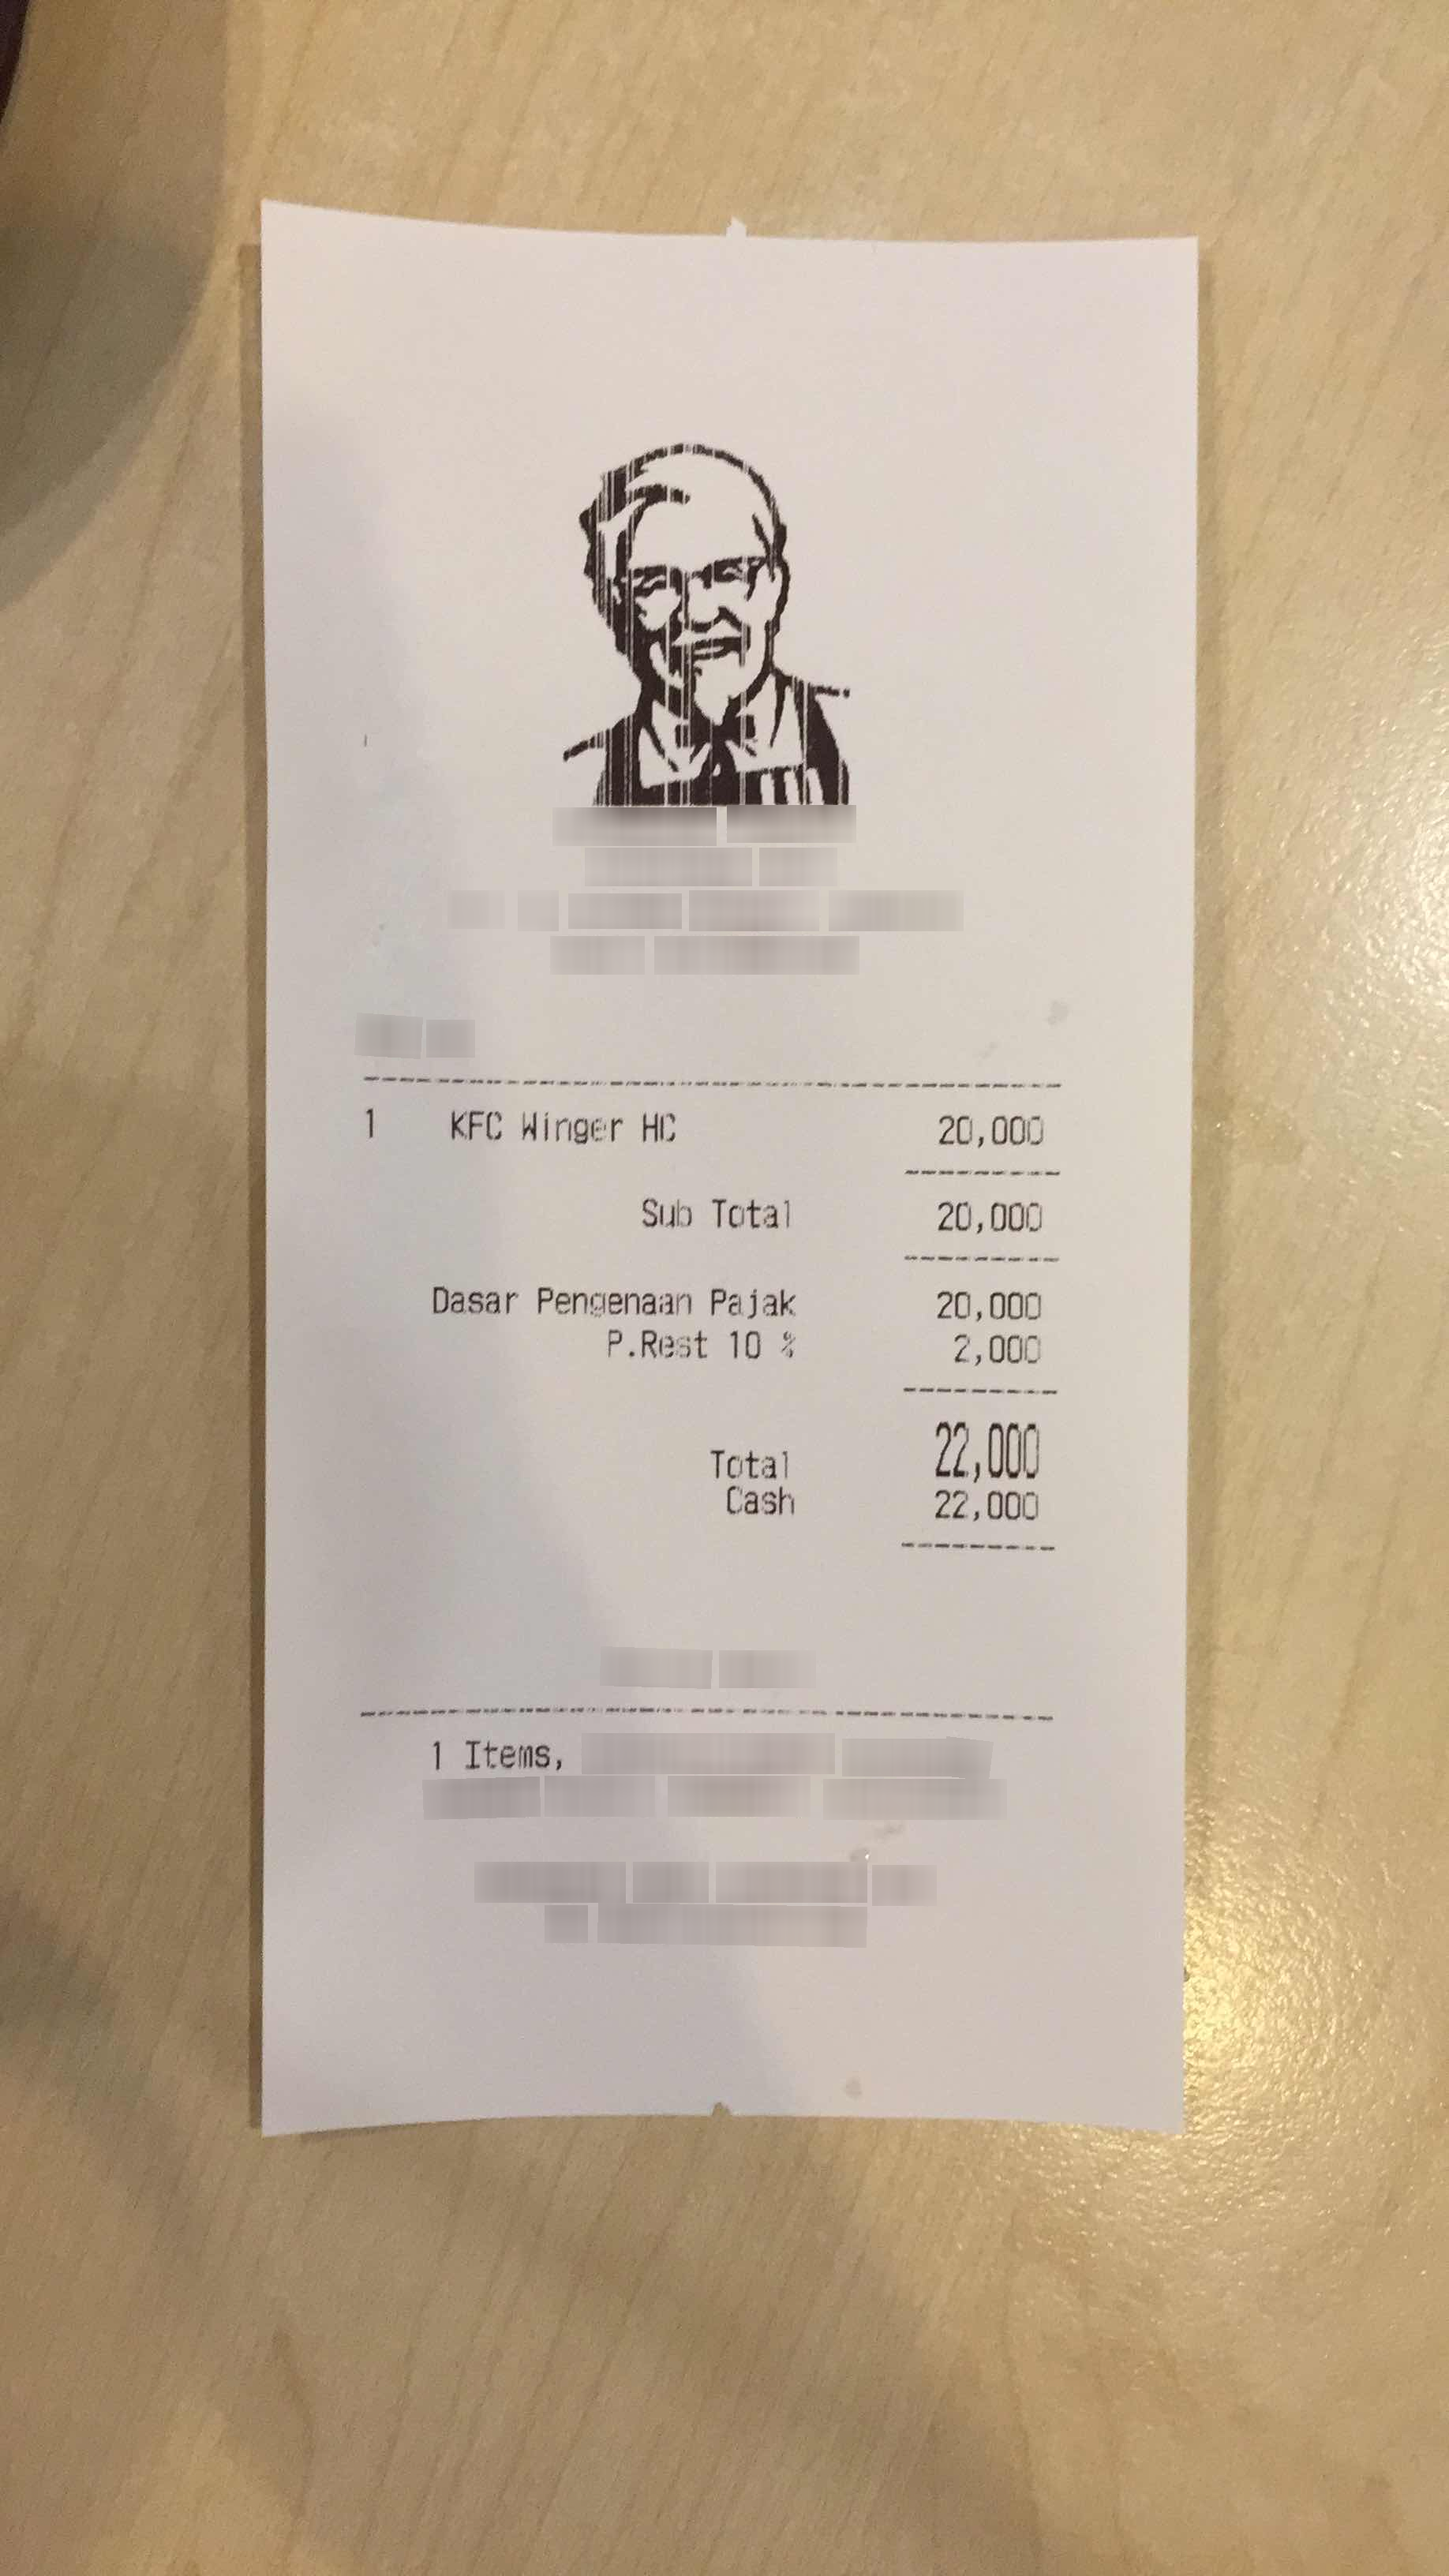
Receipt information:
subtotal: 20,000
total: 22,000
line_items: item_name: KFC Winger HC
item_value: 20,000
item_quantity: 1